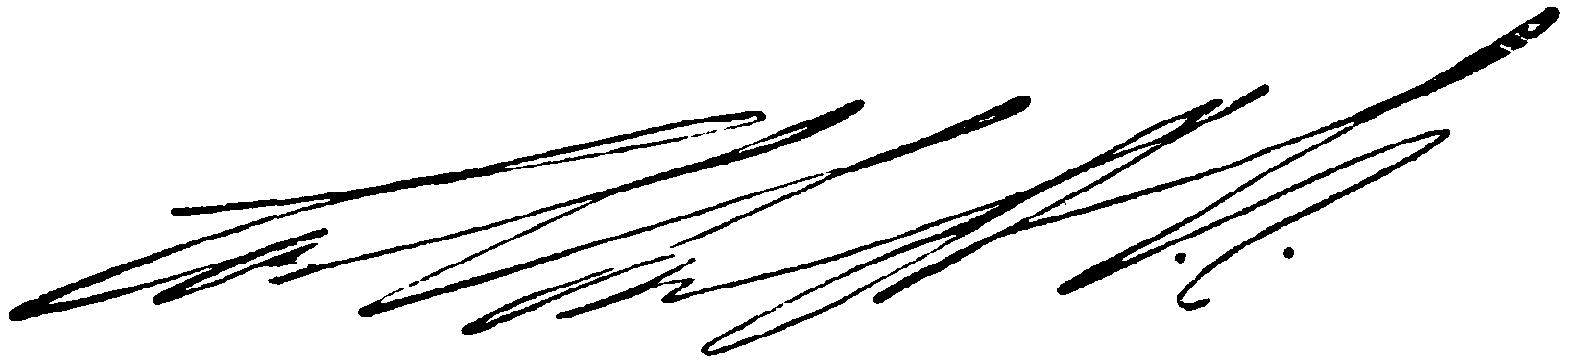
Signature of: charles x gustav of sweden